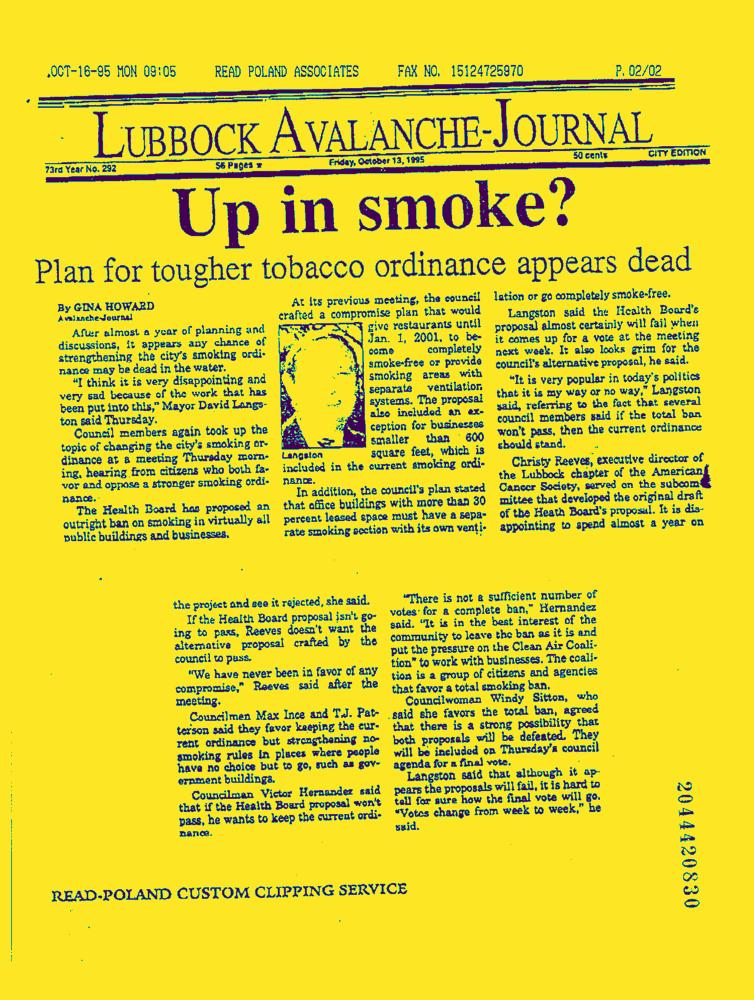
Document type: News-Article